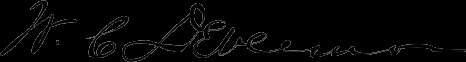
Signature of: william c devecmon